Question: What is the main concern?
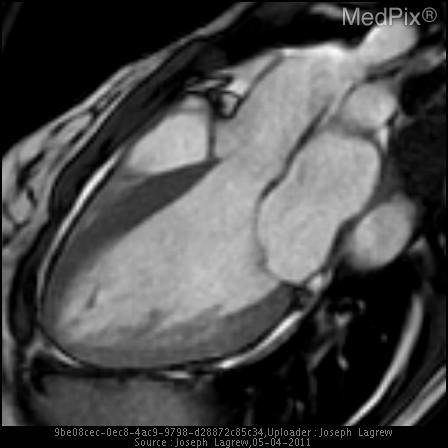
Answer: The findings suggest Abnormal left ventricular dilatation with noncompacted myocardium of the inferior and lateral walls of the mid ventricle as well as apex. The ratio of non compacted to compacted myocardium was measured at 2.4 in the short axis view of the left ventricle at the end of diastole. The patient was also noted to have a small ASD, and there were no noted abnormalities of the coronary vasculature.. Three chamber view showing the prominent trabeculations present in the apex and mid-ventricle.. The patient might have a history of A 38 year old female presented to clinic with symptoms of new onset fatigue and dyspnea on exertion. The patient’s family history was significant for a brother with known history of cardiomyopathy and sudden cardiac death of the patient’s mother in her 40s..